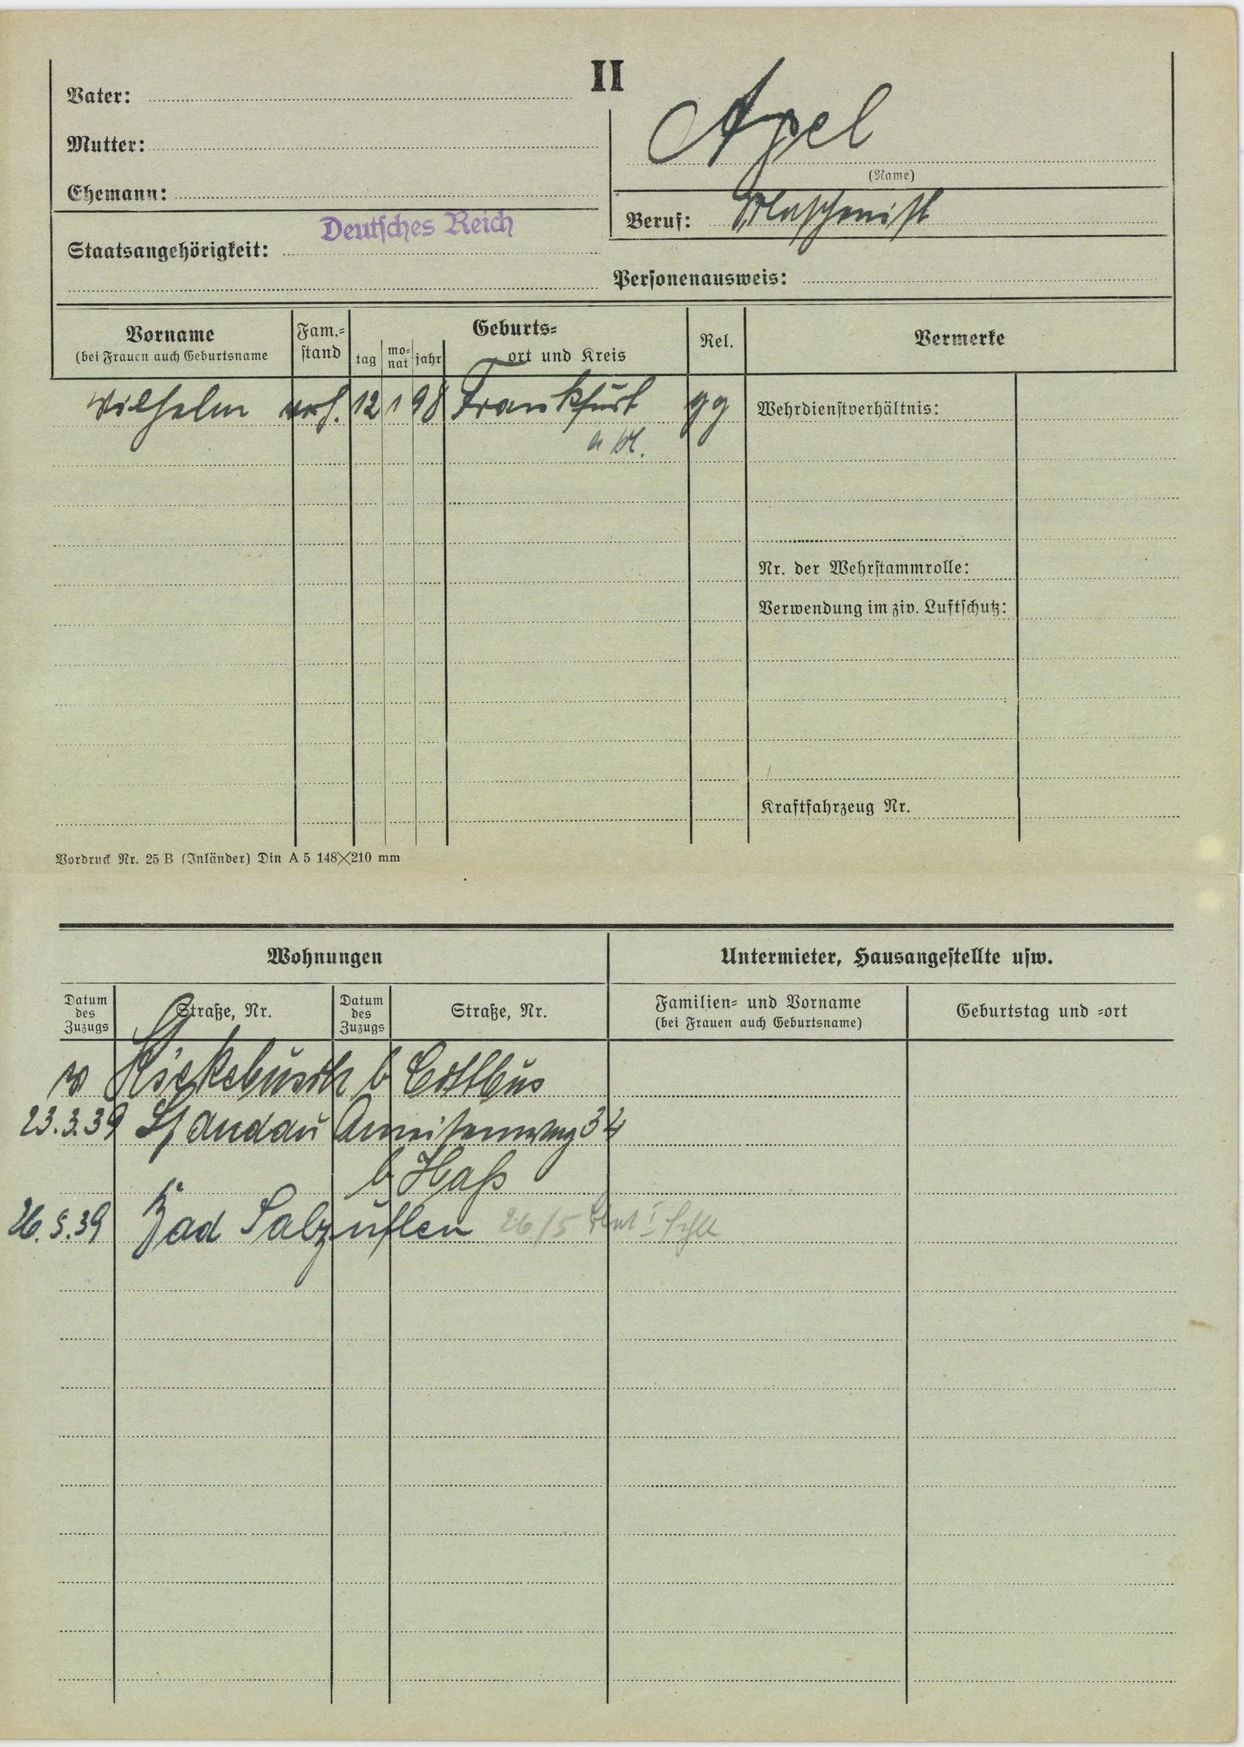
Apel